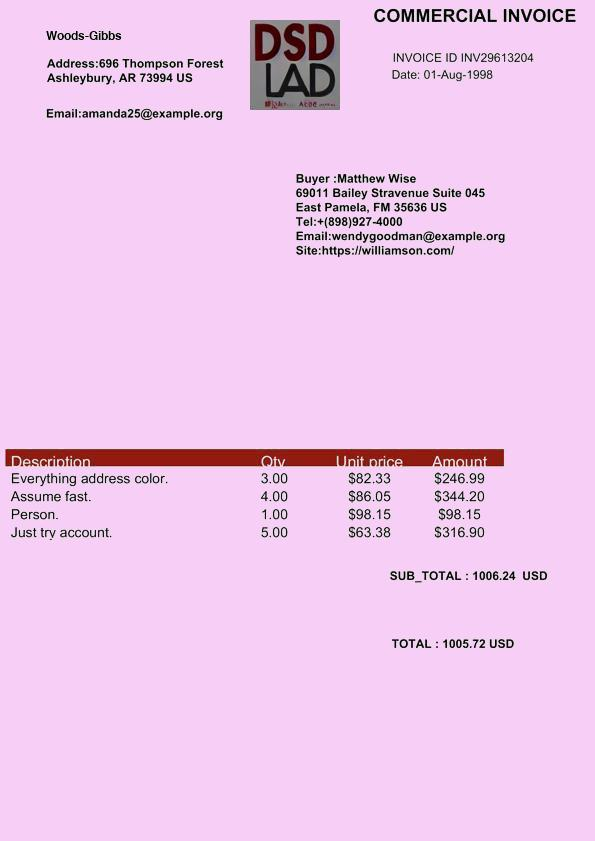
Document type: Invoice